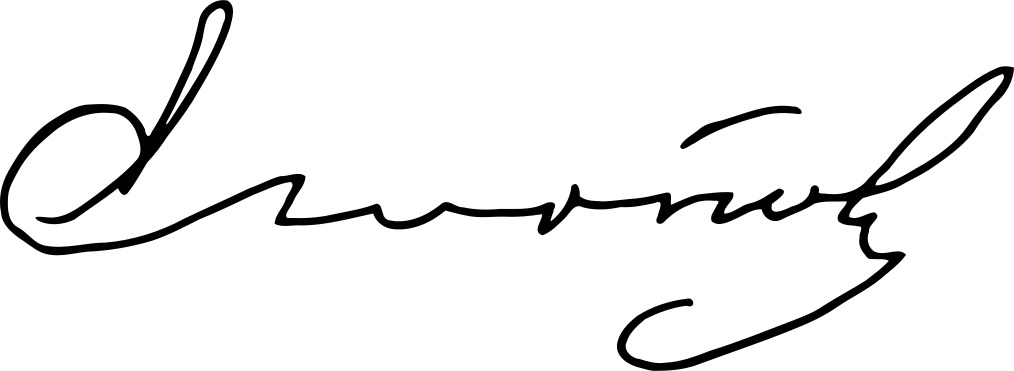
Signature of: yuri andropov